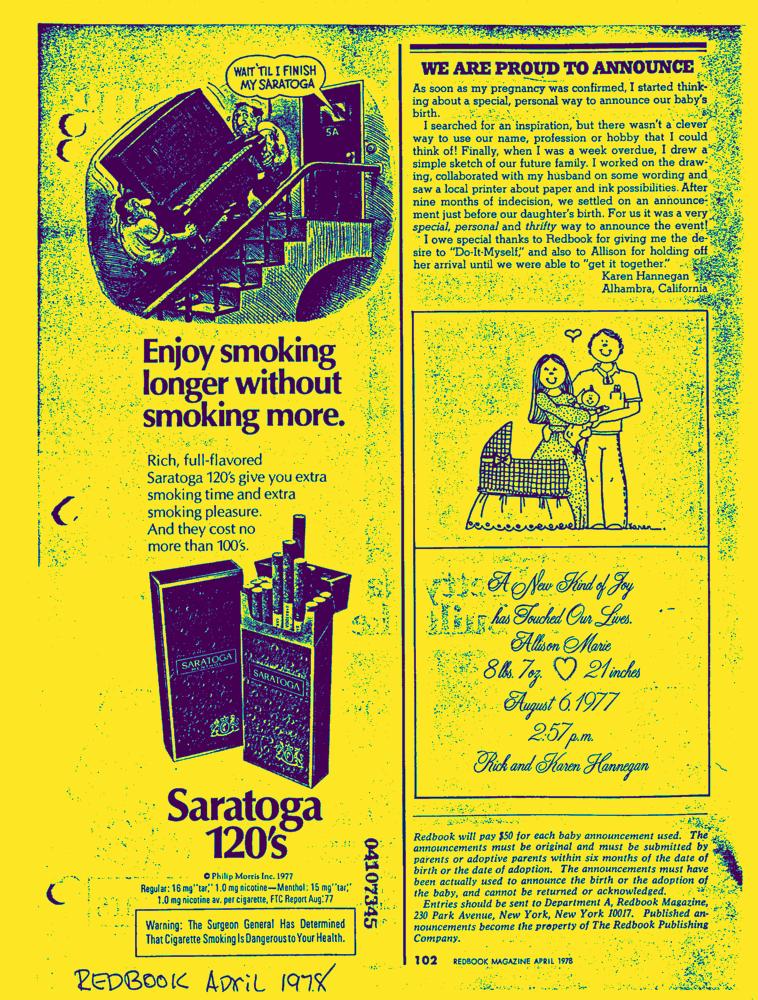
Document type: AD